Question: What type of tax is indicated in the document, personal property or real estate?
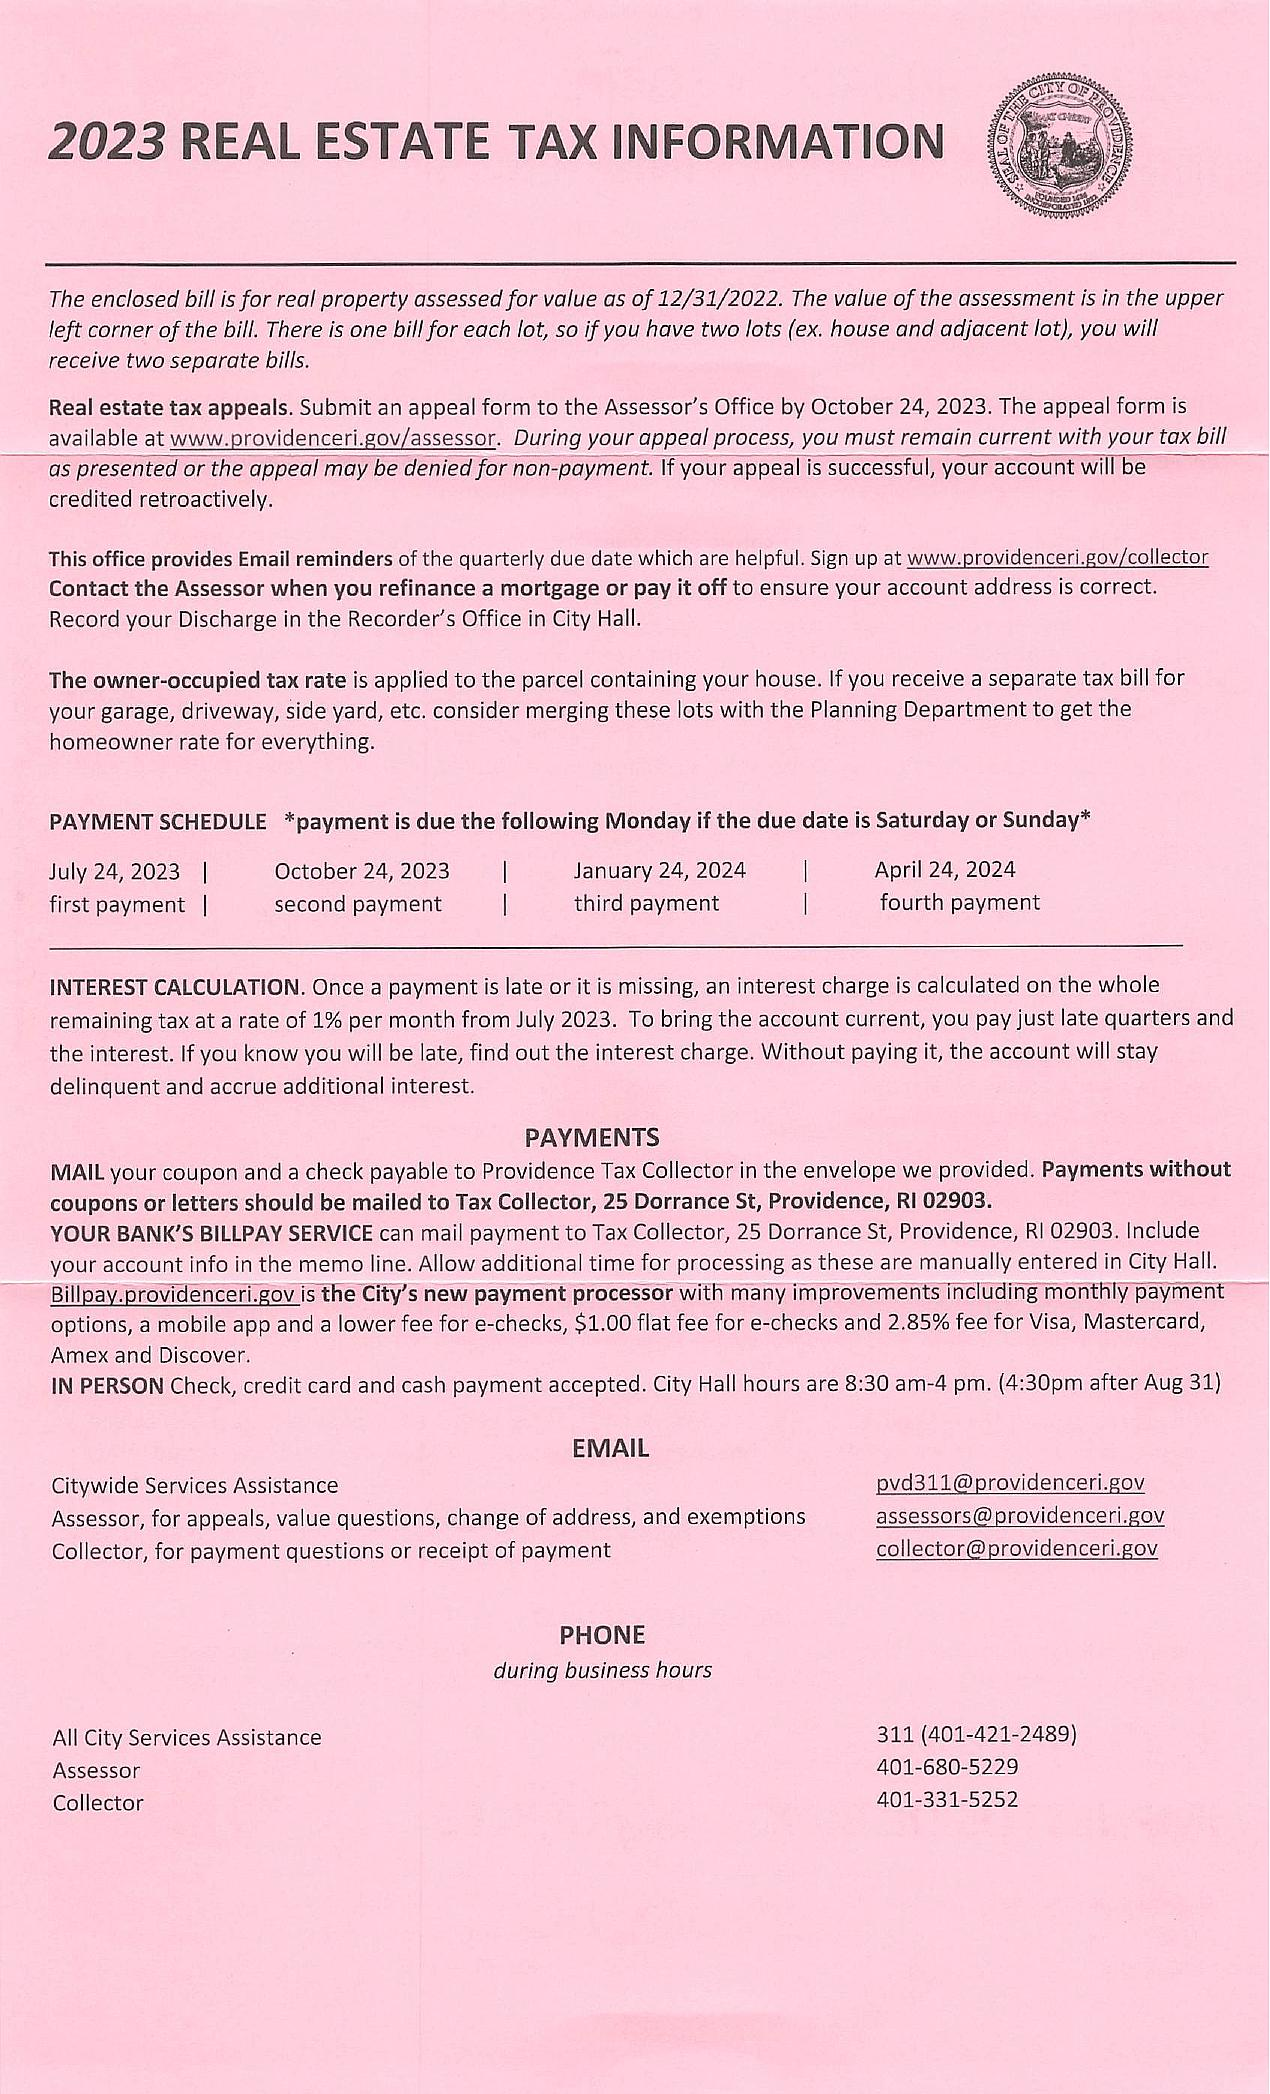
Answer: "Real Estate Tax"